Question: In what way does the history help explain the case?
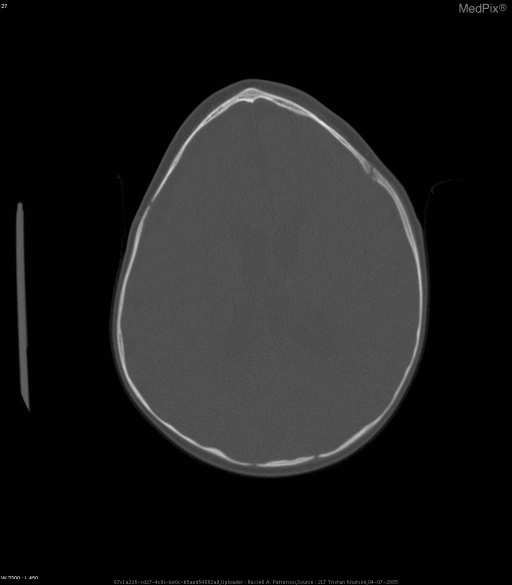
Answer: The patient's history of 3.5 month-old baby girl with an abnormally shaped, large head, and prominent scalp veins. is key in understanding the case.